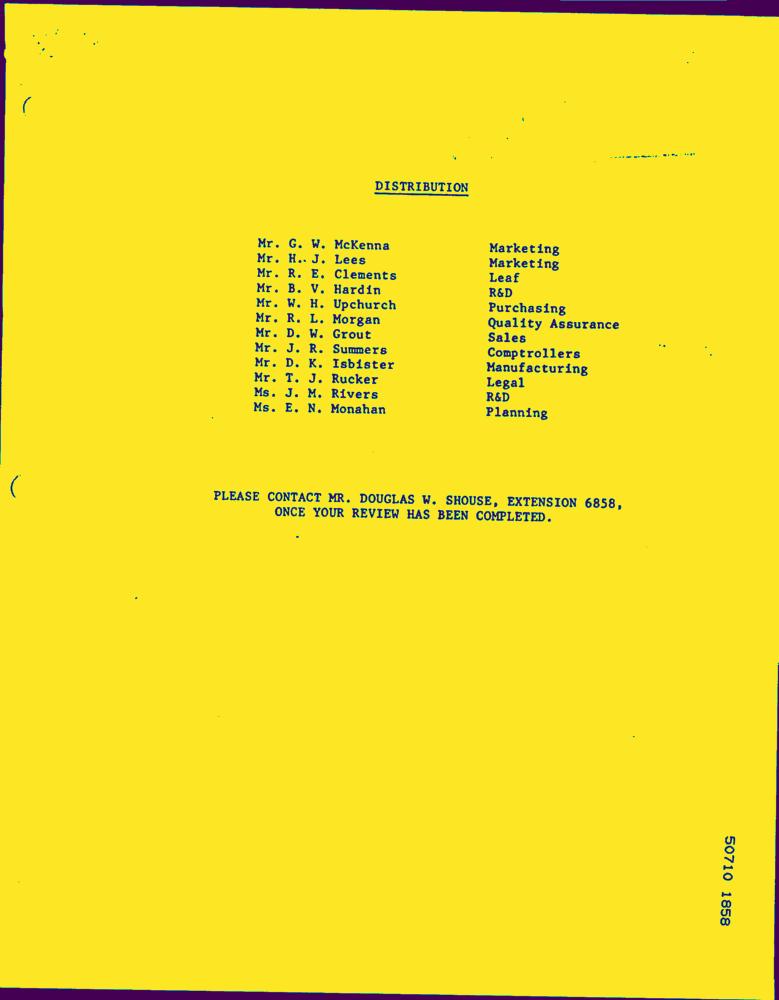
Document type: Letter-Doc